Question: How does the patient history play a role?
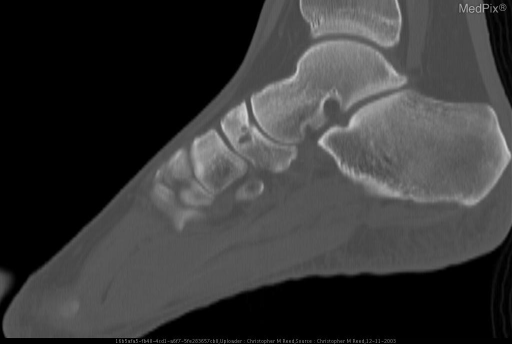
Answer: The patient's history of 40 year old female with chronic right dorsal mid foot pain. Patient’s symptoms were relieved with therapeutic injection of the talonavicular joint. is key in understanding the case.